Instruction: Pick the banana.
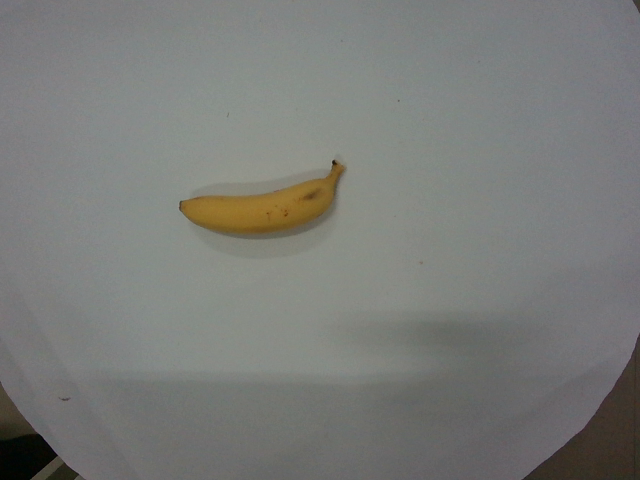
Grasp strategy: vertical